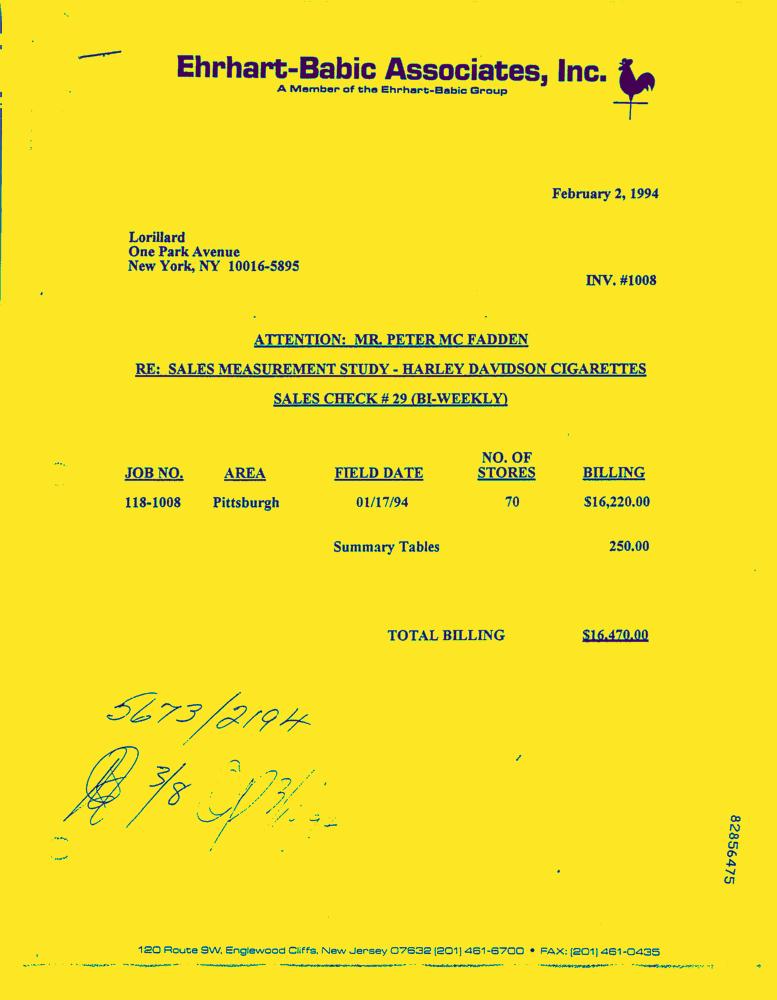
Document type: Invoice-Doc